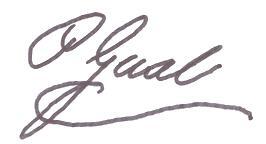
Signature of: pedro josé ramón gual escandón